Question: How does the patient history play a role?
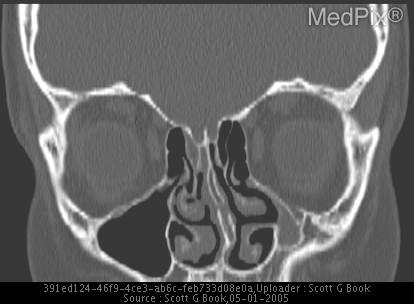
Answer: The patient's history of 13 year old with chronic sinusitis, worse for last 3 weeks. is key in understanding the case.